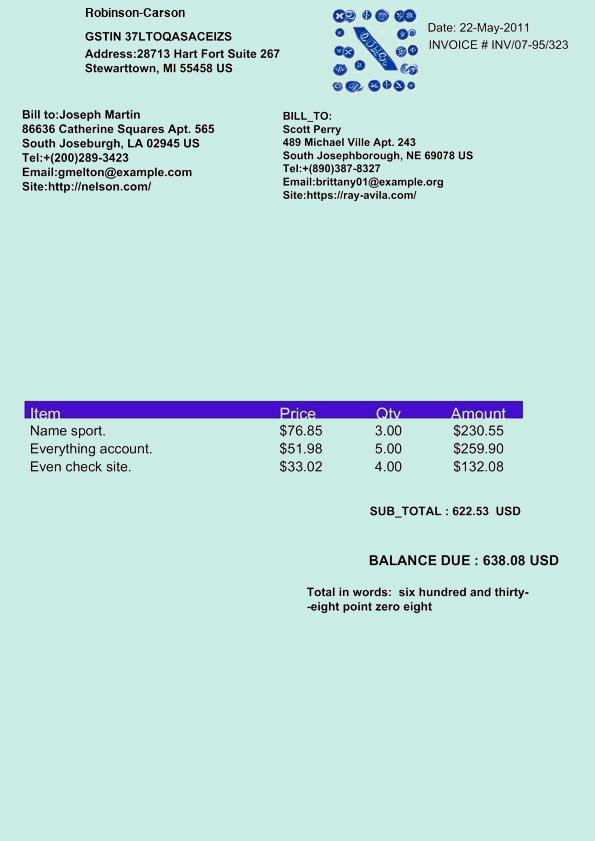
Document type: Invoice